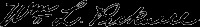
Signature of: william lamb picknell